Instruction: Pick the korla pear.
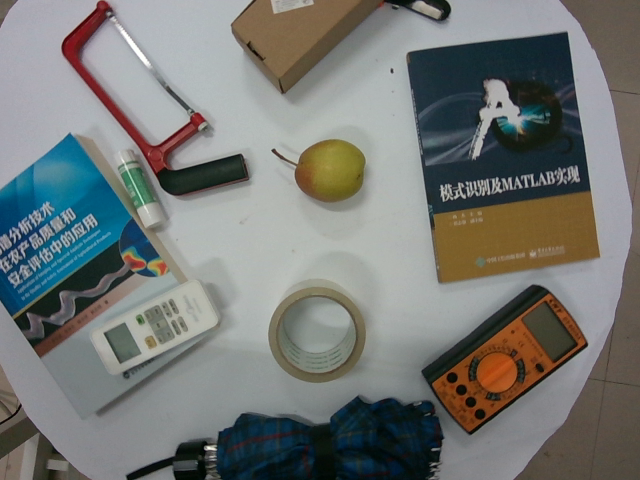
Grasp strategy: vertical